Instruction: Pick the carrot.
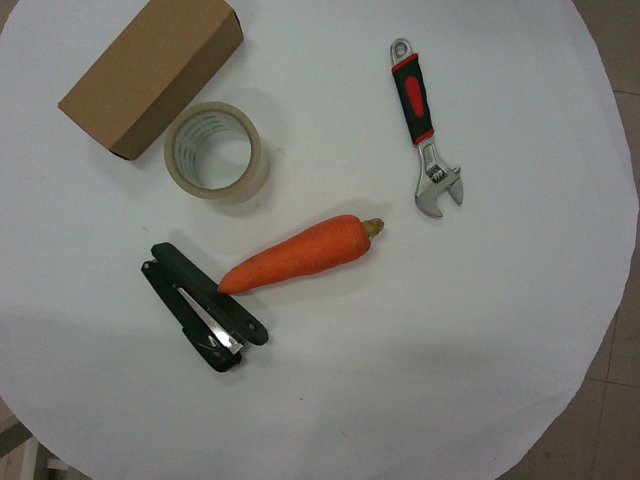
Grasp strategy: vertical